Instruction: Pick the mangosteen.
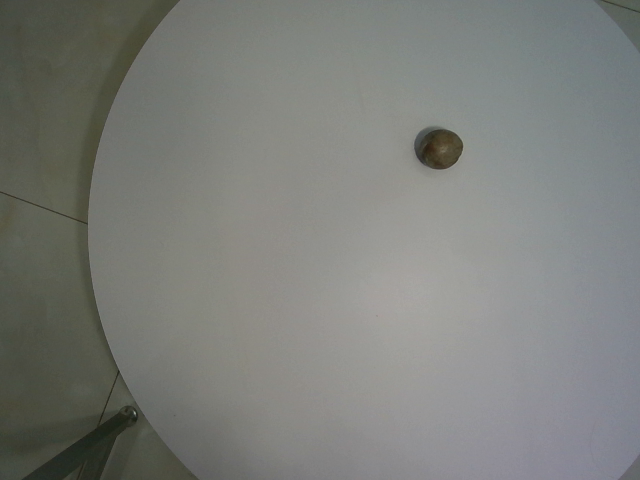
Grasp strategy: vertical